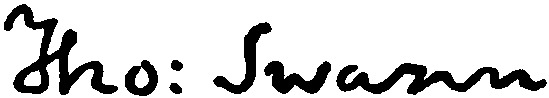
Signature of: thomas swann